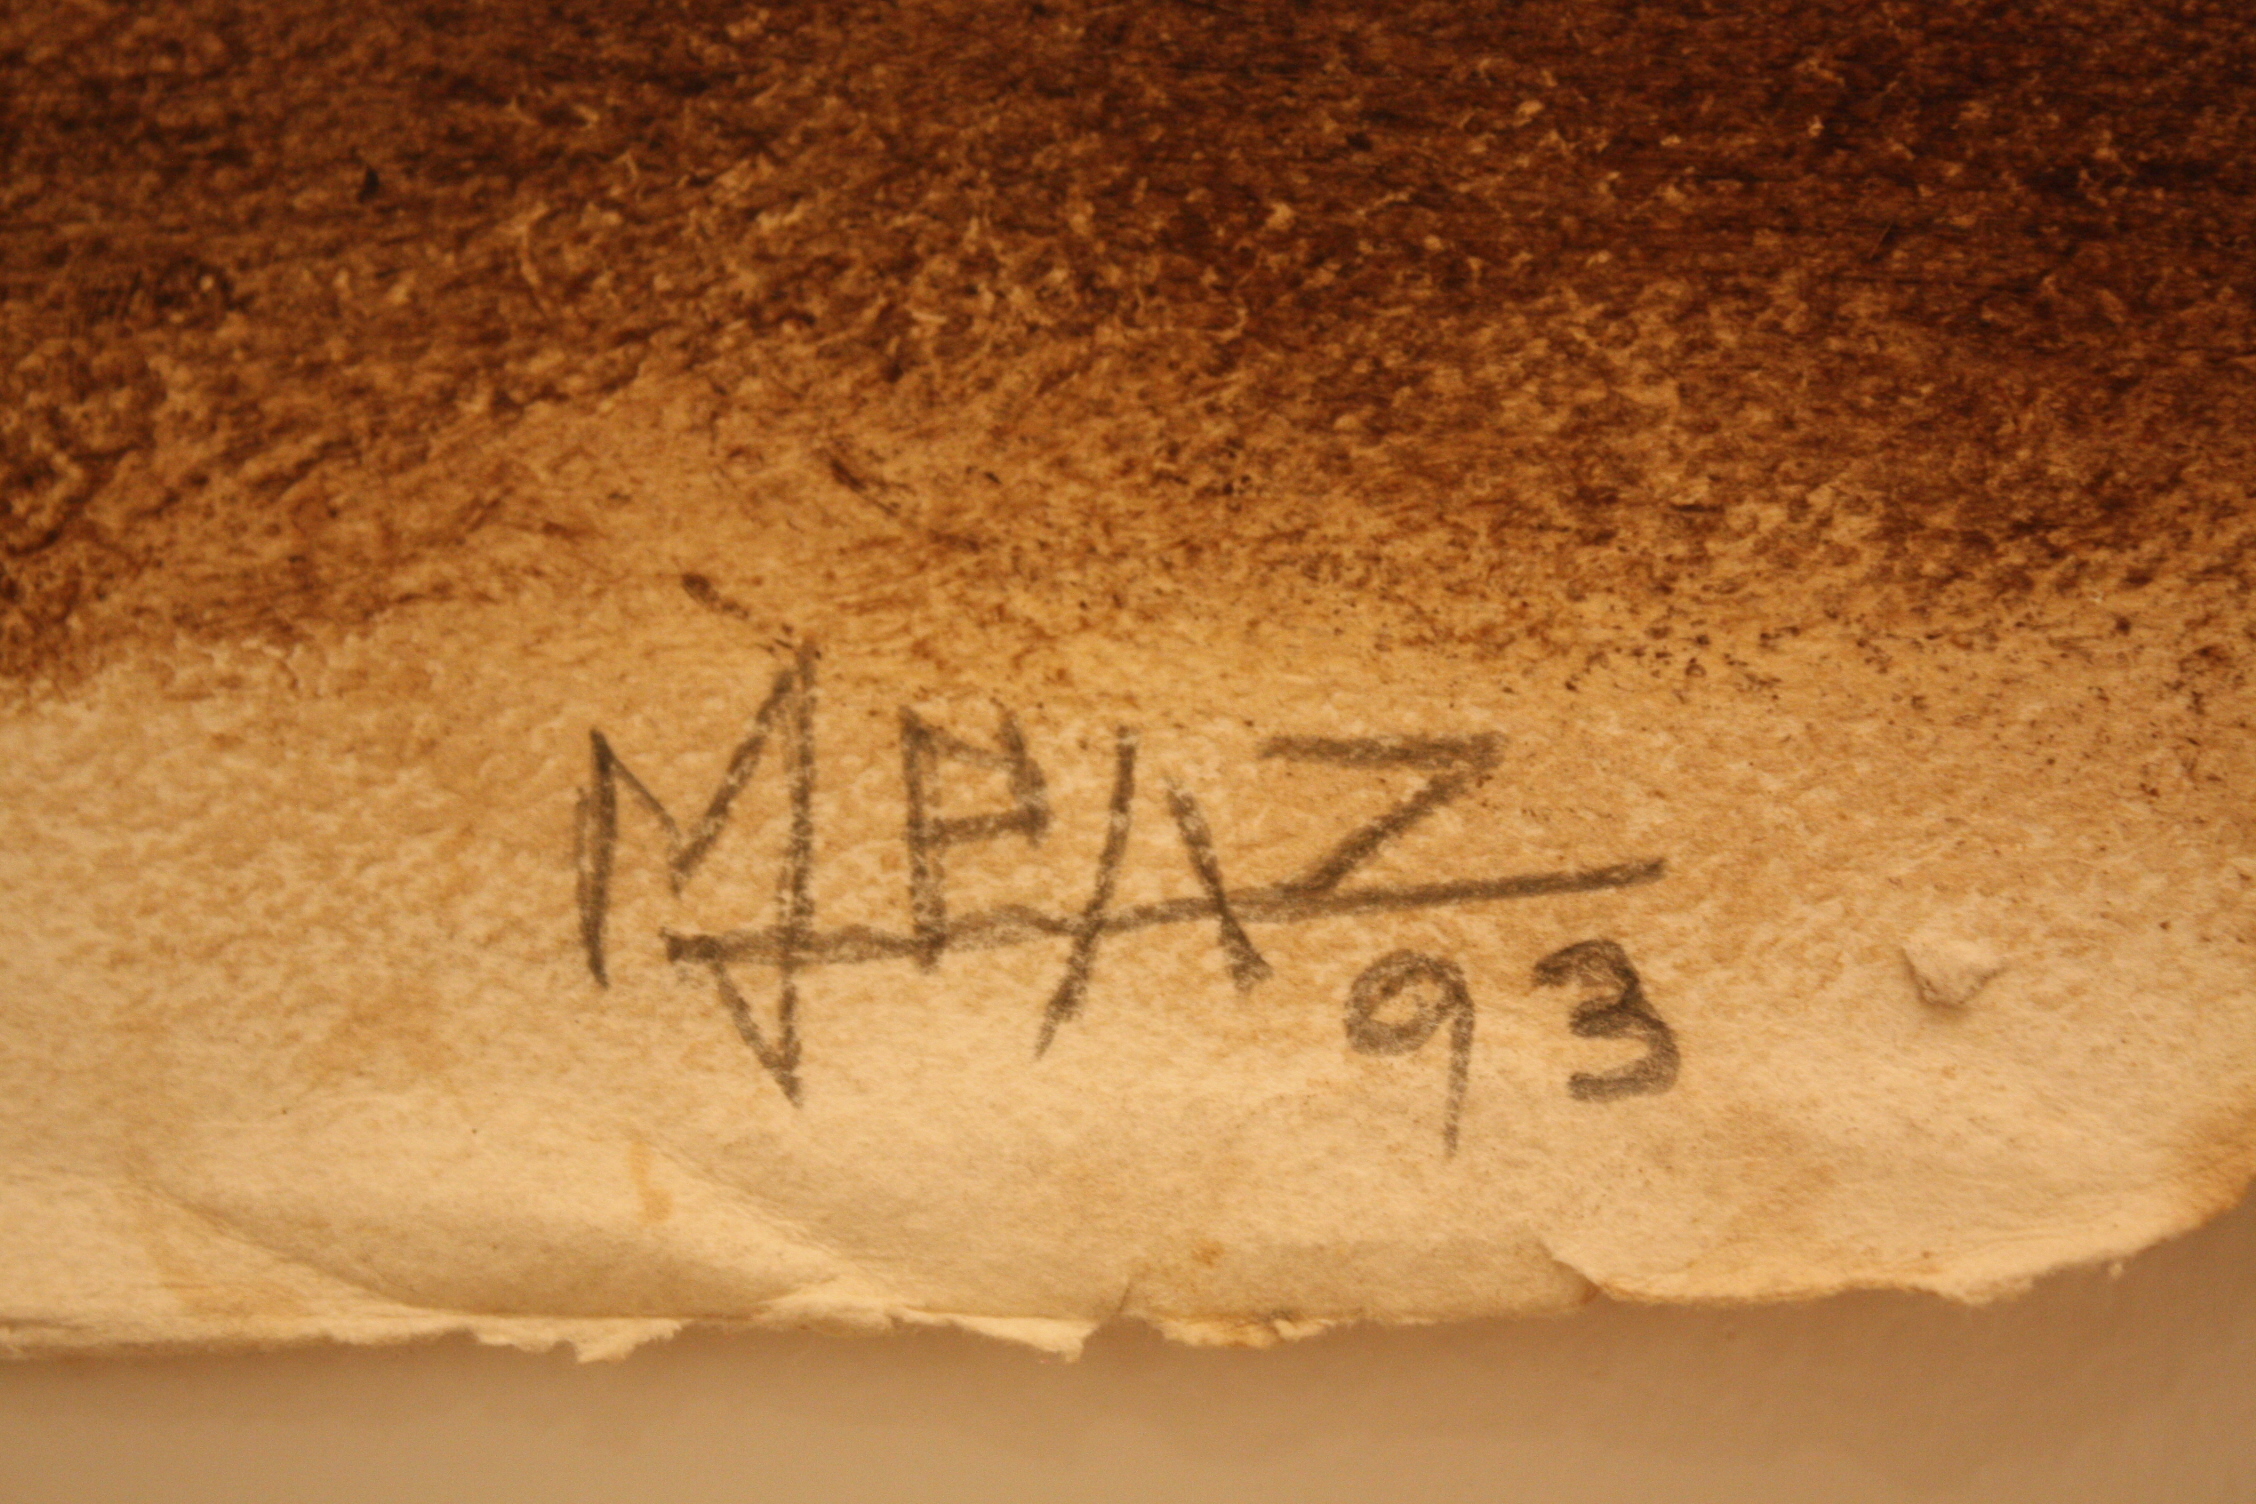
Signature of: manolo paz